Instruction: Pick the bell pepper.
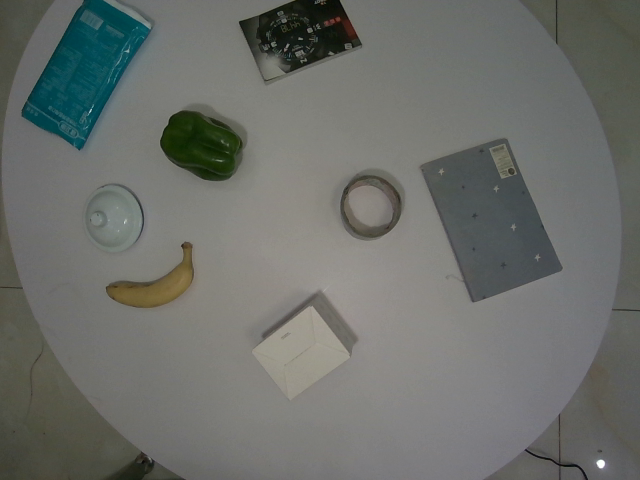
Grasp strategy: vertical